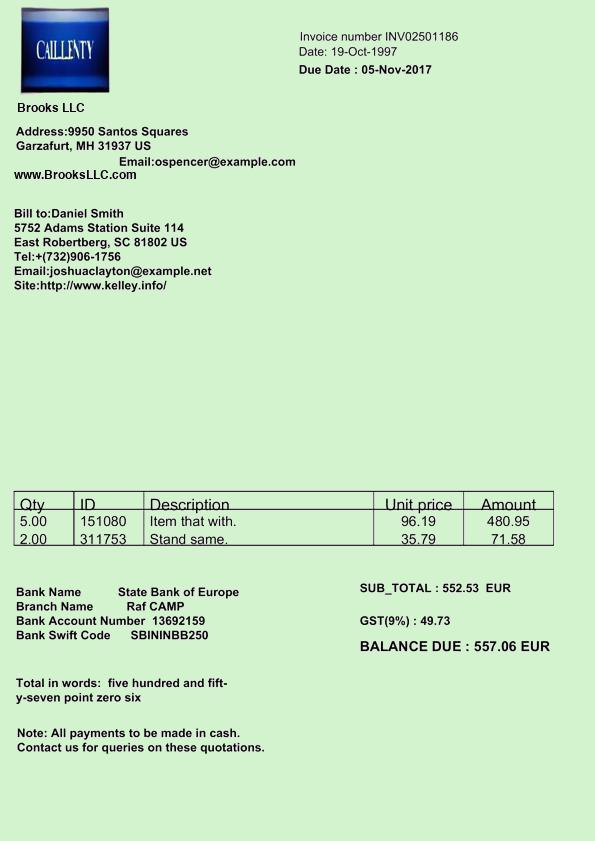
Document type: Invoice